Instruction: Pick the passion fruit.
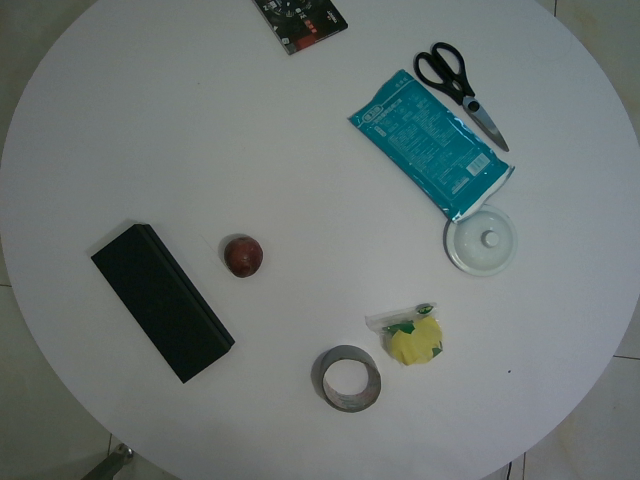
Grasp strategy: vertical